Question: What might the diagnosis be?
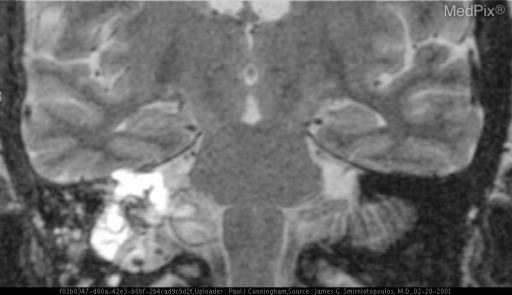
Answer: The possible diagnosis includes Endolymphatic sac tumor
	"Heffner tumor"
	cystic and papillary adenocarcinoma
Chondroid tumor
	Chondroma/Chondrosarcoma
	Chondromyxoid fibroma
Other destructive petrous masses
	cholesterol granuloma
	epidermoid
	metastasis.